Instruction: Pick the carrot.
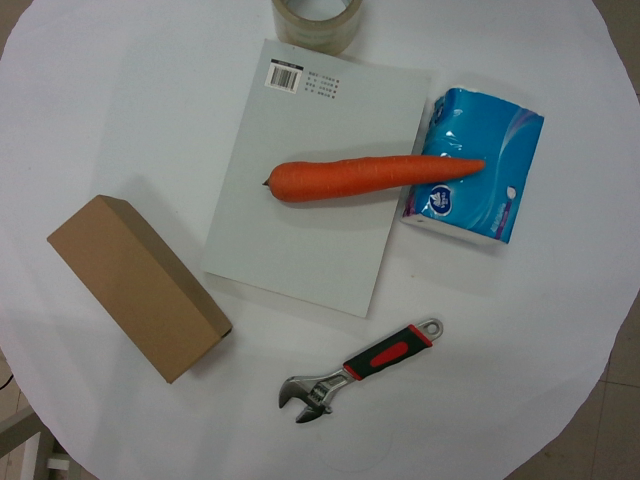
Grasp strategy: vertical